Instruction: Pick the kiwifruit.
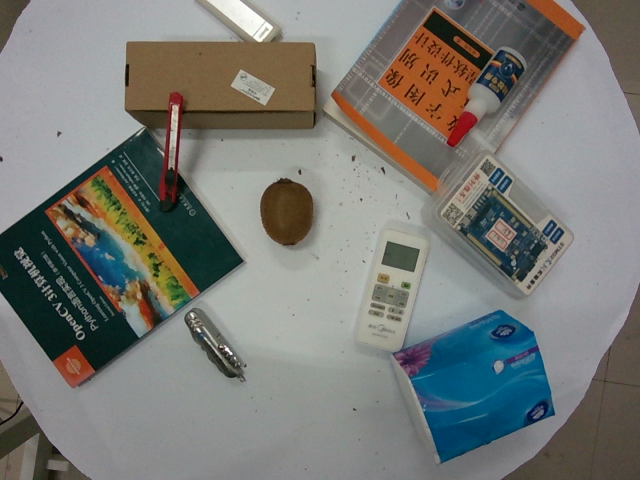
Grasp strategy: vertical